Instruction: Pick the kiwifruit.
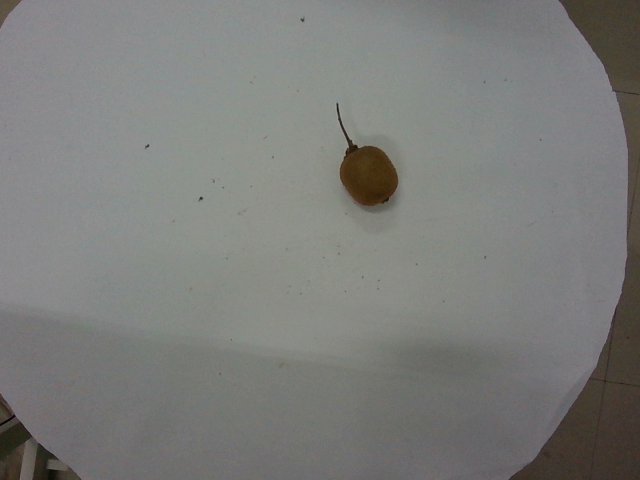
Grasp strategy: vertical